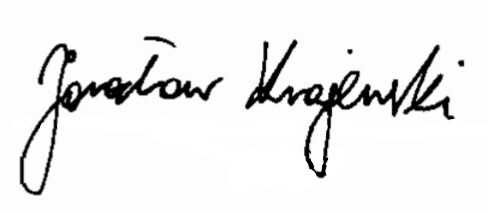
Signature of: jarosław krajewski